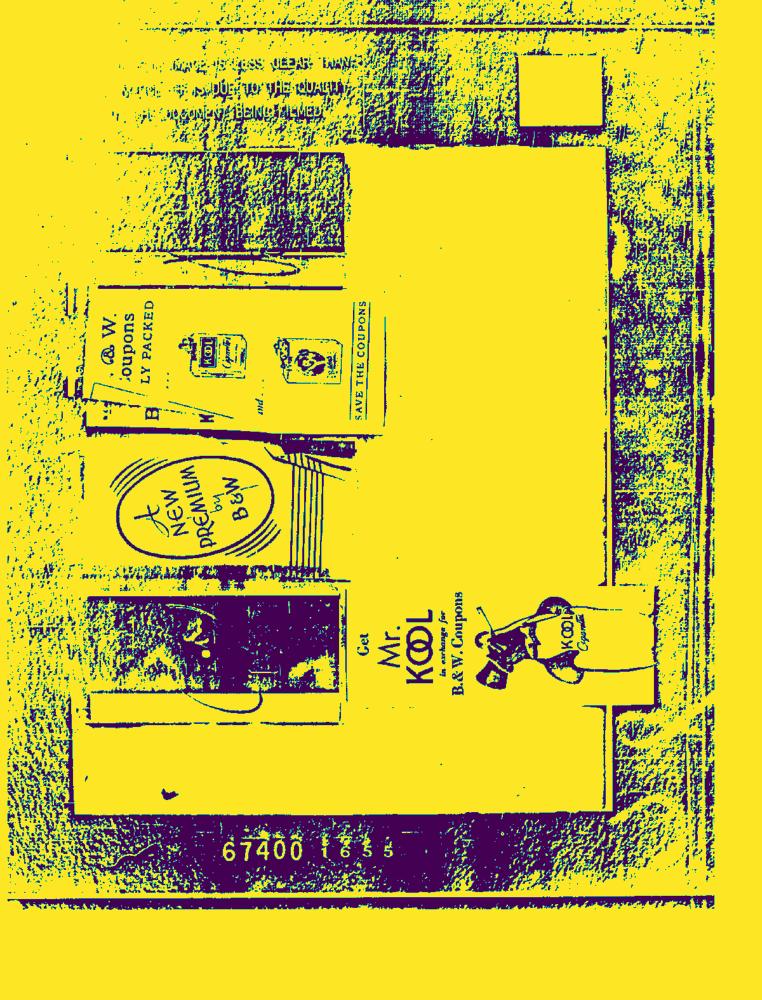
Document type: AD